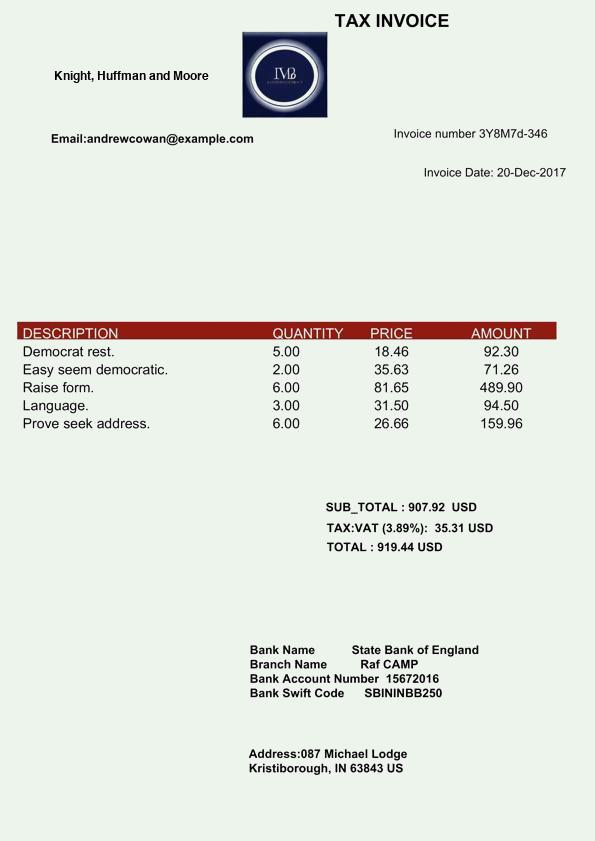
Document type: Invoice